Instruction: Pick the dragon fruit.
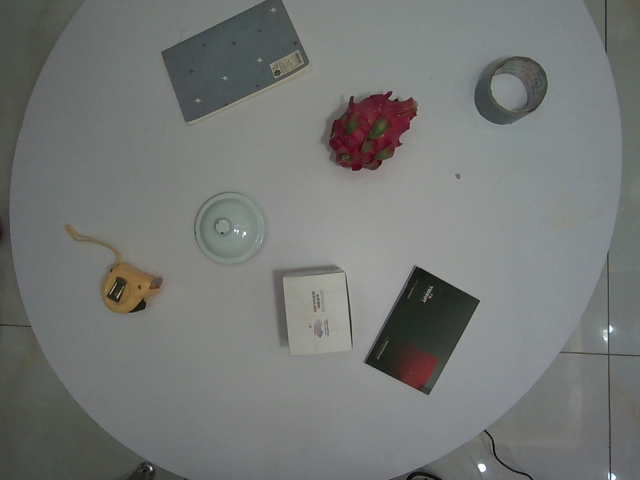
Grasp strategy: vertical